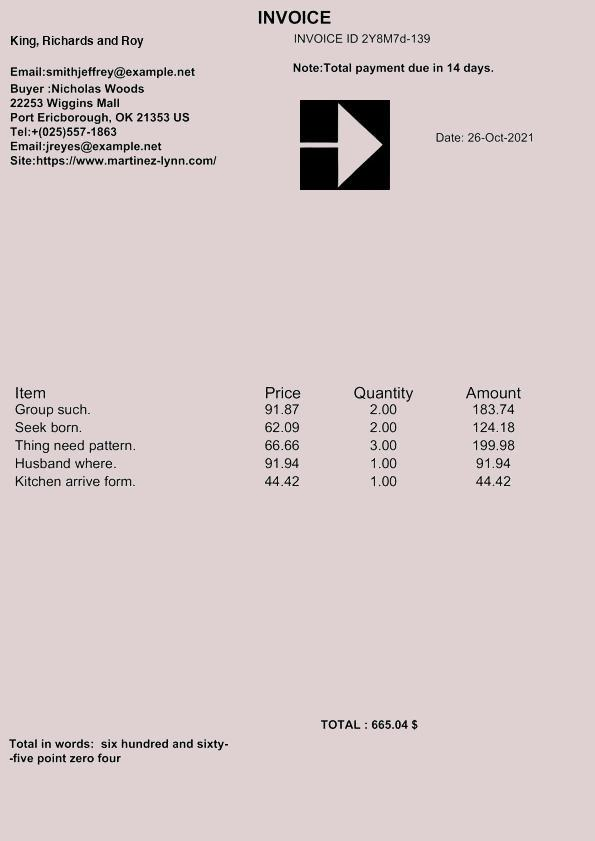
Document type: Invoice